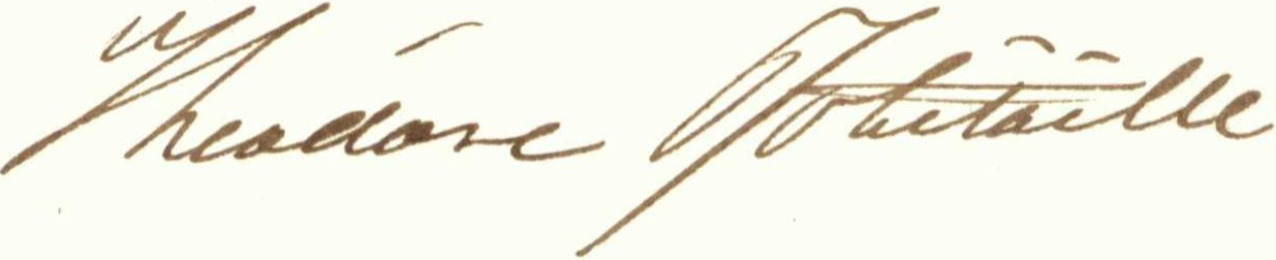
Signature of: théodore robitaille